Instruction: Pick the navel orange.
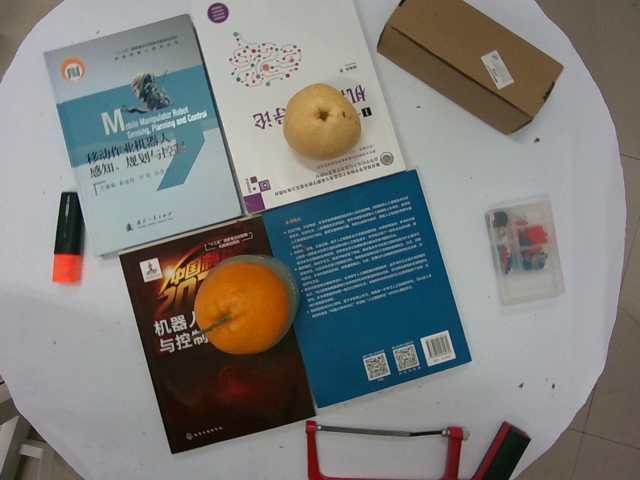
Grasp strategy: vertical